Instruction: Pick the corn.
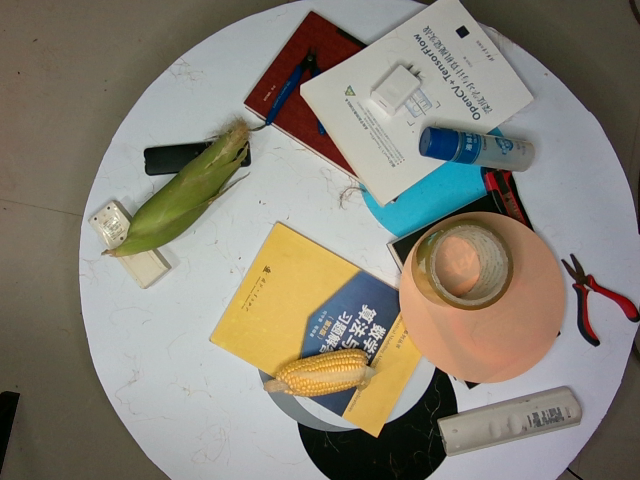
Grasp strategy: vertical